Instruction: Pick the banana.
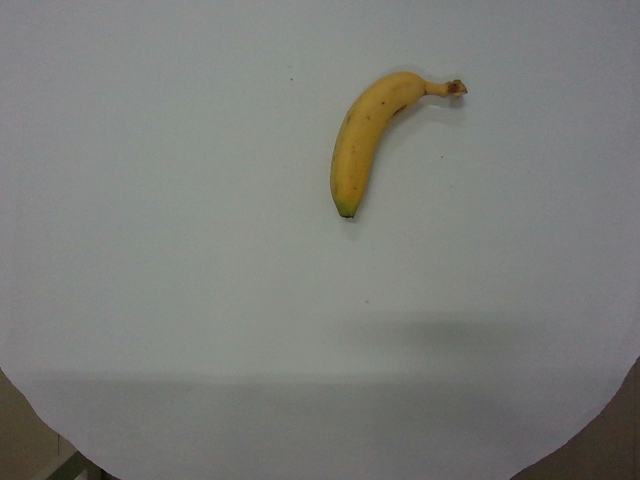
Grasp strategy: vertical